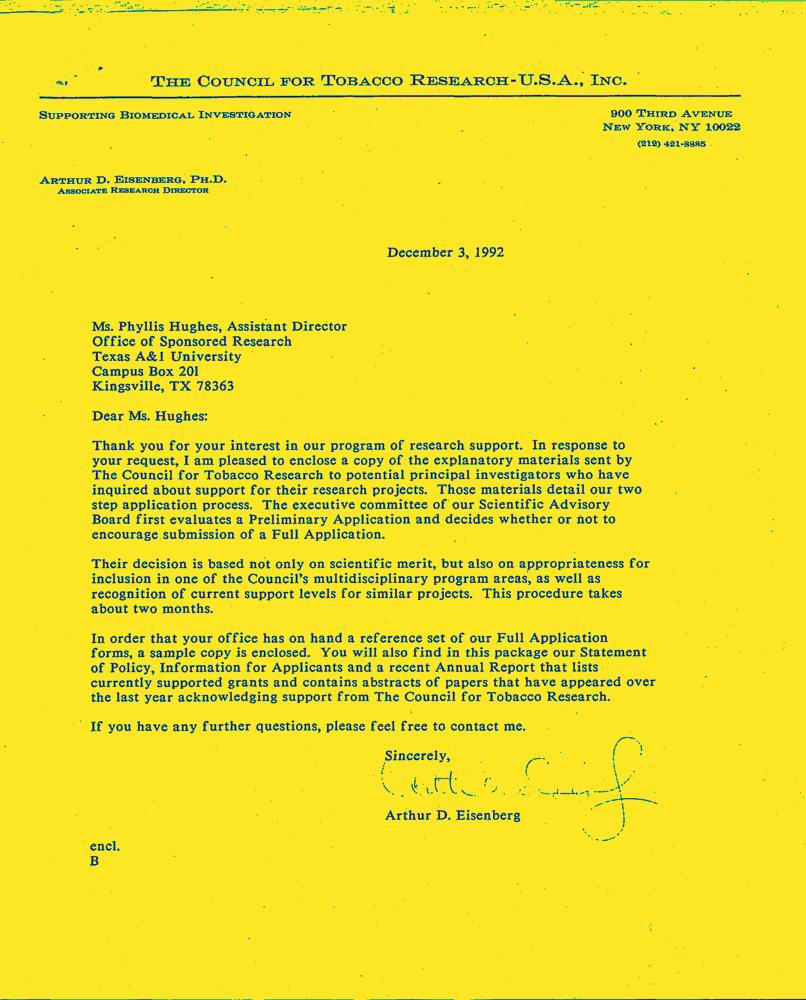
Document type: Letter-Doc